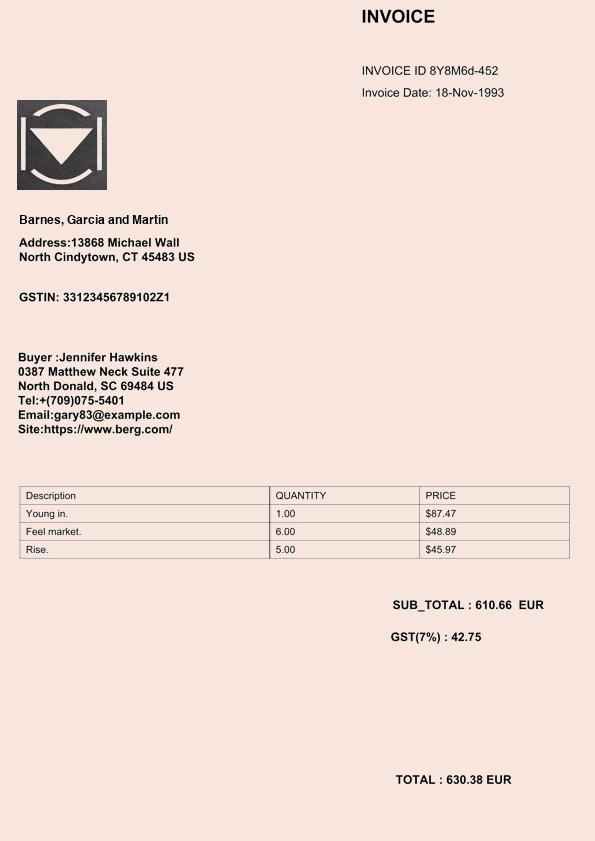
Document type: Invoice